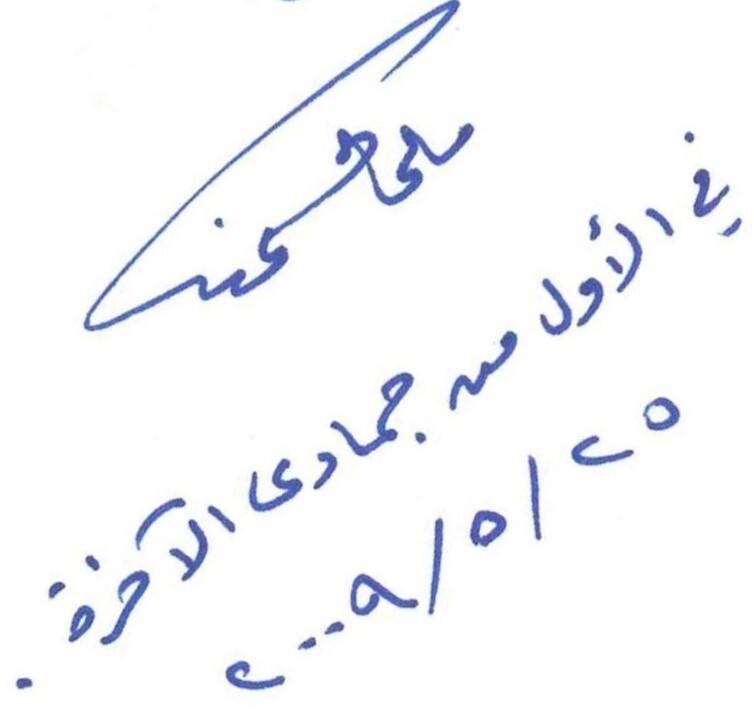
Signature of: muḥammad makkī al ḥasanī